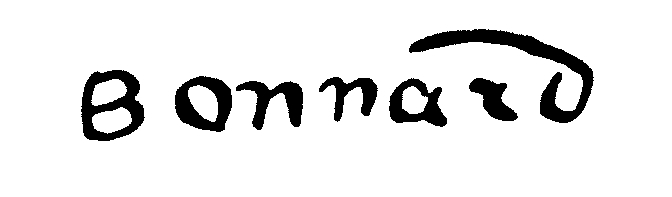
Signature of: pierre bonnard